Patient: Male, age 60
A 60-year-old gentleman, with a history of 6 months on and off blood stained sputum, was admitted for an episode of massive hemoptysis. Urgent computed tomography (CT) bronchial arteriogram was performed to assess the need for bronchial artery embolization. It excluded any dilated bronchial artery. Focal consolidation with multiple small centrilobular nodules and adjacent ground glass changes were found [Figure 1a and b]. Bronchoscopy with biopsy taken was negative for malignancy and infection. Autoimmune workup was negative. Tuberculosis infection (TB) could present with centrilobular nodules and consolidative changes in CT, and relatively common in Asia. The culture sometimes could be false negative in partially treated cases. Combined with the clinical picture, with negative bronchoscopy, fungal, acid-fast bacilli culture and cytology, the case was treated as culture-negative TB. However, his hemoptysis was unresolved. He was followed up with high-resolution CT after a month, showed an enlarged left upper lobe mass surrounding by a ground glass halo [Figure 2a and b] Neoplasm had to be considered. Left thoracotomy and left upper lobe lobectomy were performed. Epithelioid angiosacroma was found in histology. The sections showed an infiltrative hemorrhagic tumor, which eroded the bronchus and was associated with bronchial luminal hemorrhage and diffuse hemorrhage into the adjacent pulmonary parenchyma [Figure 3a]. The tumor comprised sheets of loosely cohesive malignant tumor cells which had eccentric markedly pleomorphic nuclei, prominent nucleoli, vesicular with presence of fine strands of chromatin, and moderate amount of eosinophilic cytoplasm [Figure 3b]. In areas, adenomatoid tumor arrangement, ill-formed ectatic vascular channel formation, and hemorrhagic microcystic arrangement with mitotic figures up to 1.5 per 10 high-power fields. The tumor cells were immunoreactive to vascular markers ERG and CD31 [Figure 3c and d], and are negative to CD34. Some tumor cells showed cytoplasmic staining upon study for epithelial marker CK. Tumor cells were negative to TTF-1. The overall features supported epithelioid angiosarcoma. On review of the intitial CT, there is partial obliteration of the segmental bronchus, these findings would be more suggestive of malignancy than atypical infection such as TB or fungal infection.
Keywords: hemoptysis, lung cancer, primary epithelioid angiosacroma, pulmonary hemorrhage
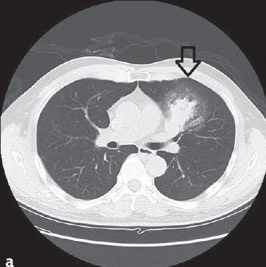
Image caption: (a) With repeated hemoptysis, investigation with high resolution computed tomography after a month (selected axial image) showed the left upper lobe mass is significantly enlarged (arrow).